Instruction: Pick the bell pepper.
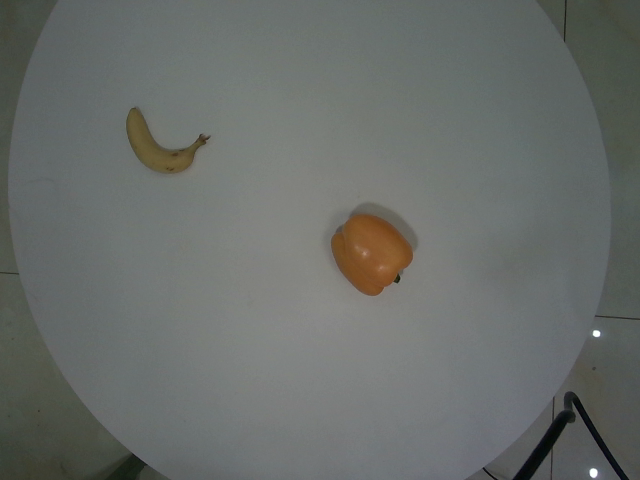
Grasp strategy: vertical